Question: What is the assessed value of the property as noted in the document?
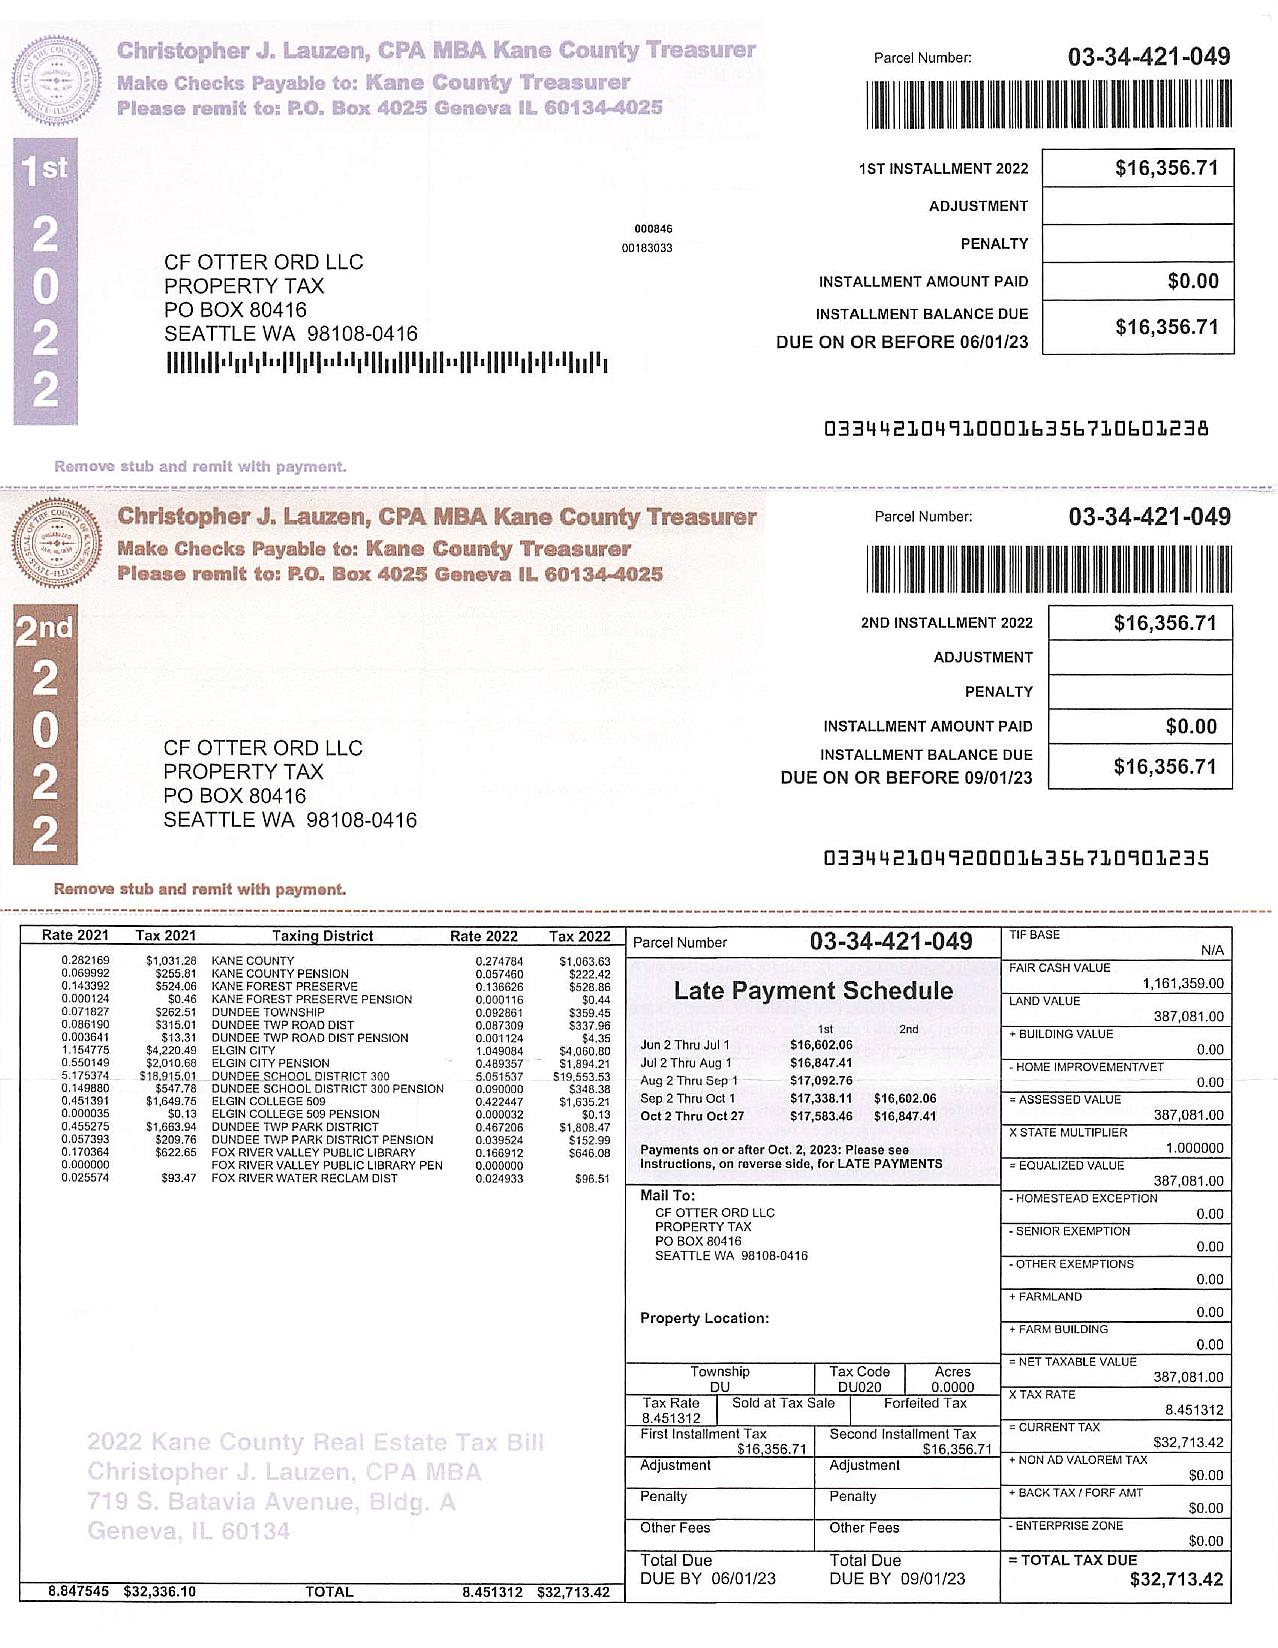
Answer: "387,081.00"